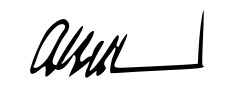
Signature of: ahmed mohamed mohamoud